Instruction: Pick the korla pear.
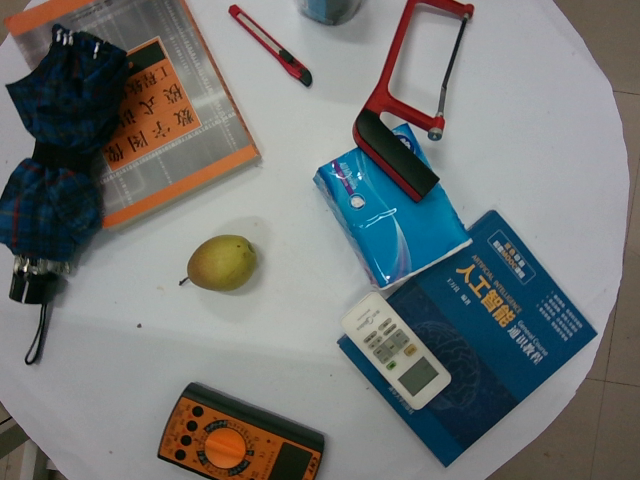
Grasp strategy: vertical